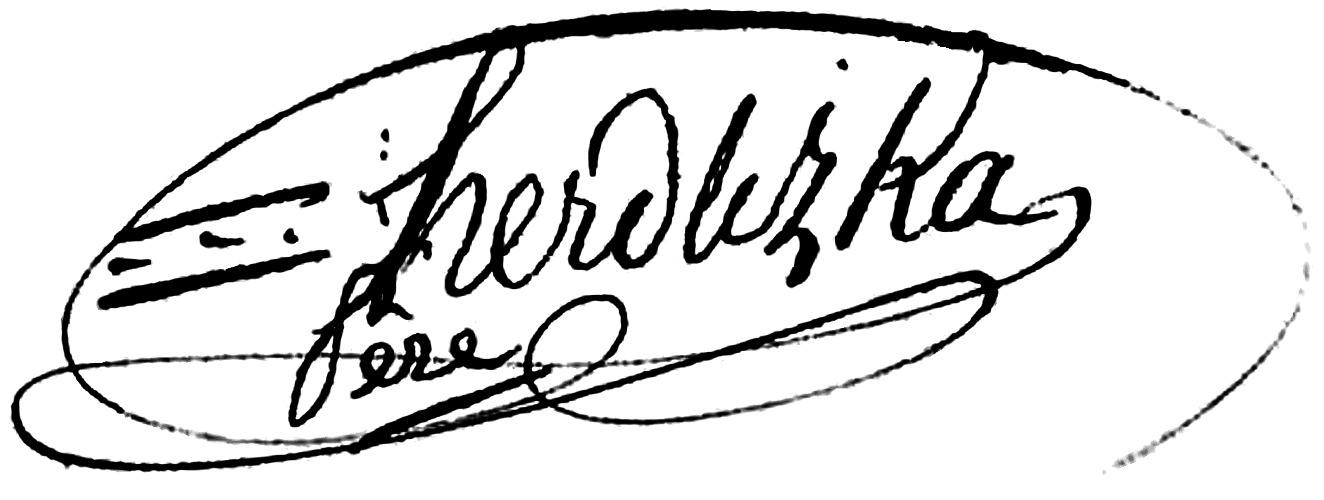
Signature of: alphonse jean baptiste herdlizka